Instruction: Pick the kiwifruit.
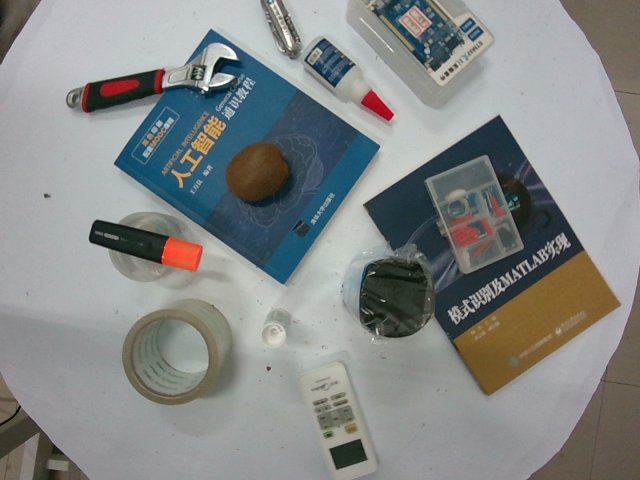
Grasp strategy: vertical